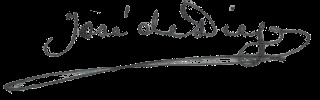
Signature of: josé de diego